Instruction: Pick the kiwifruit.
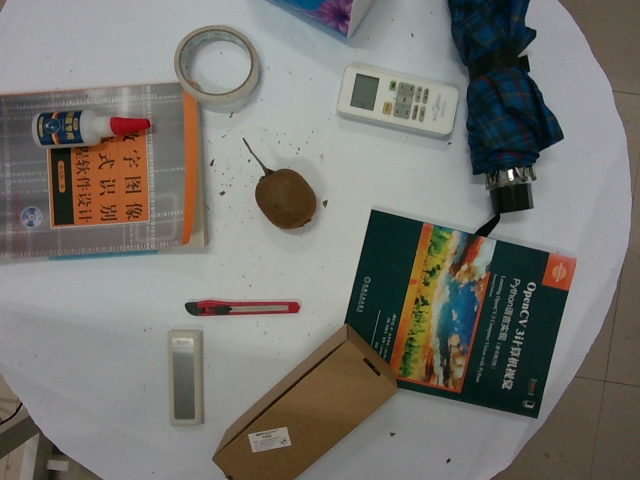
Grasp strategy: vertical